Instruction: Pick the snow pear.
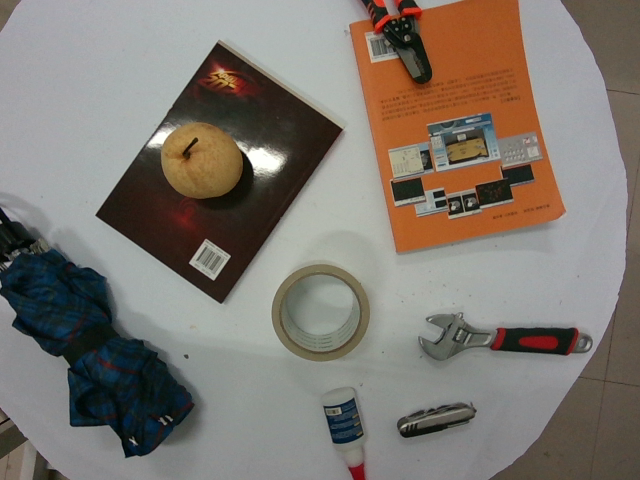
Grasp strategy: vertical